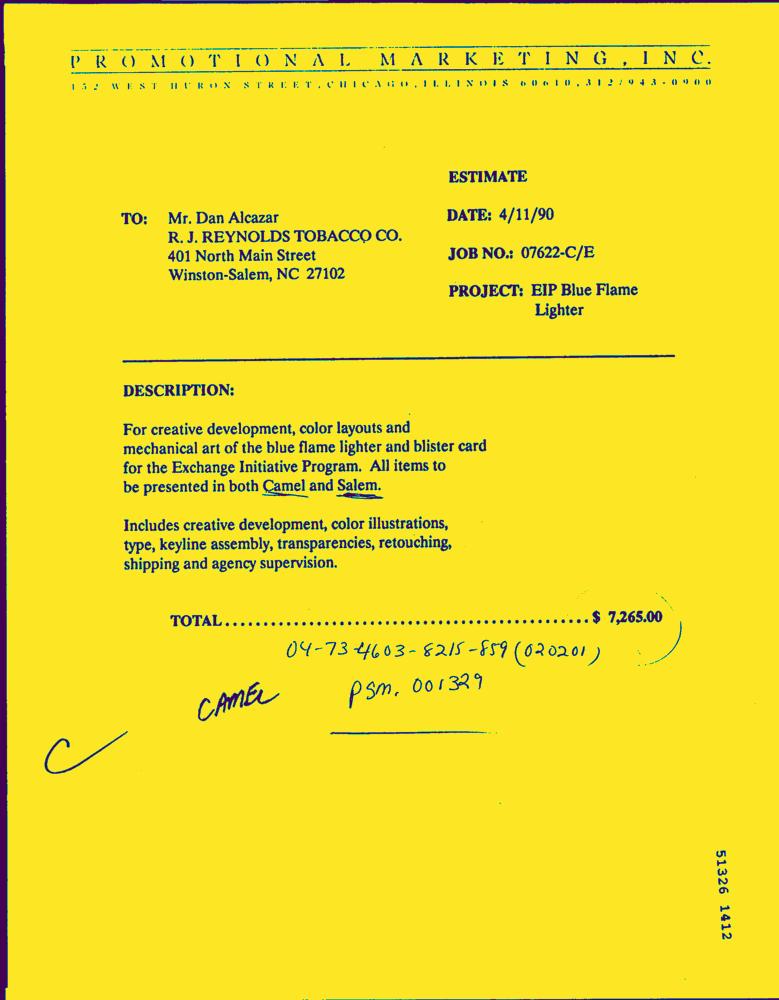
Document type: Invoice-Doc